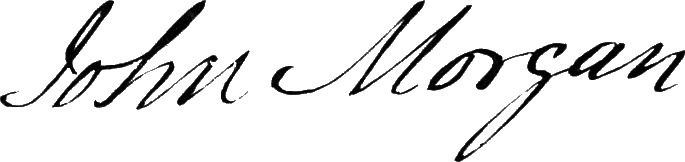
Signature of: john morgan